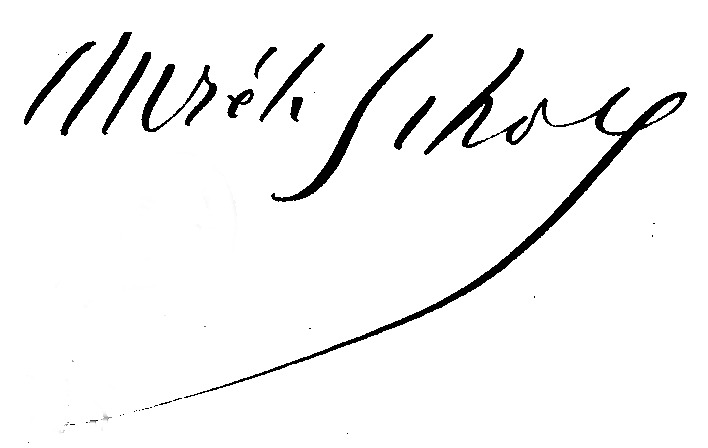
Signature of: aurélien scholl